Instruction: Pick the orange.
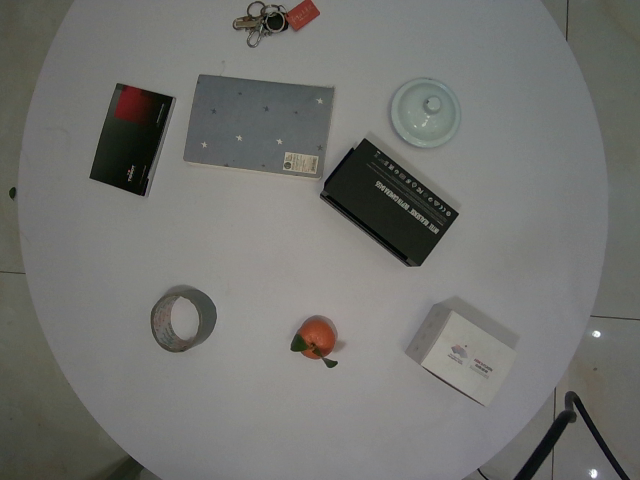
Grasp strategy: vertical